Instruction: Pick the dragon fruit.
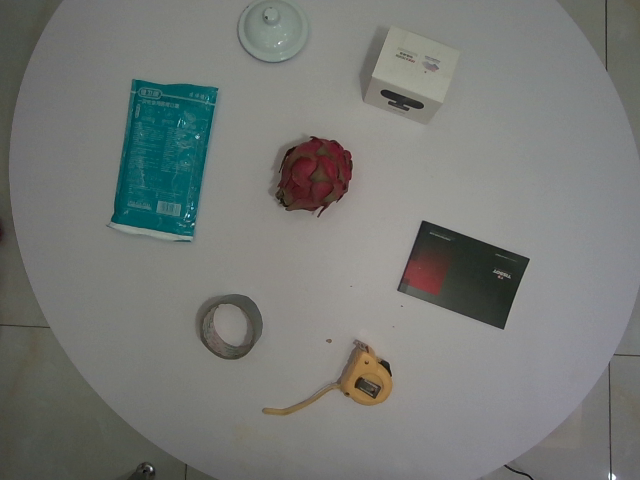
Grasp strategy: vertical